Question: What is the estimated tax bill amount according to the document?
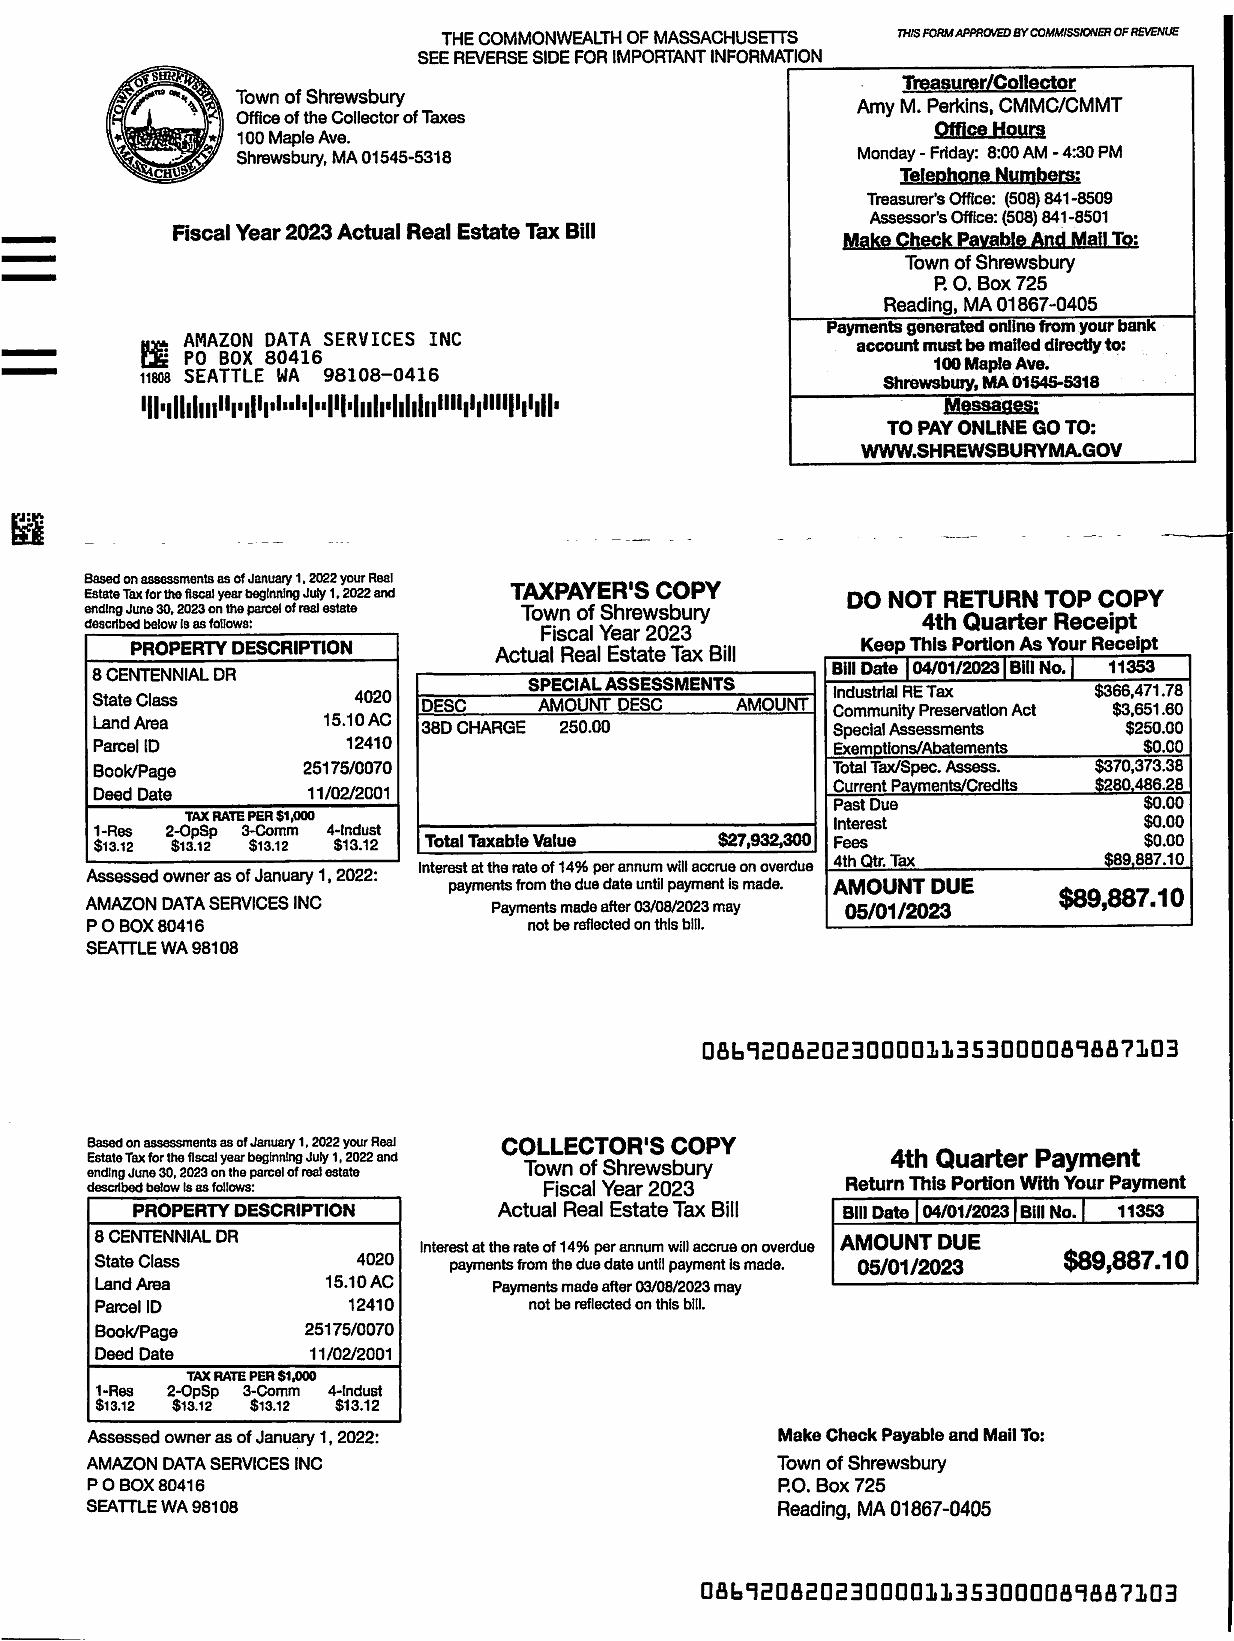
Answer: "$89,887.10 "